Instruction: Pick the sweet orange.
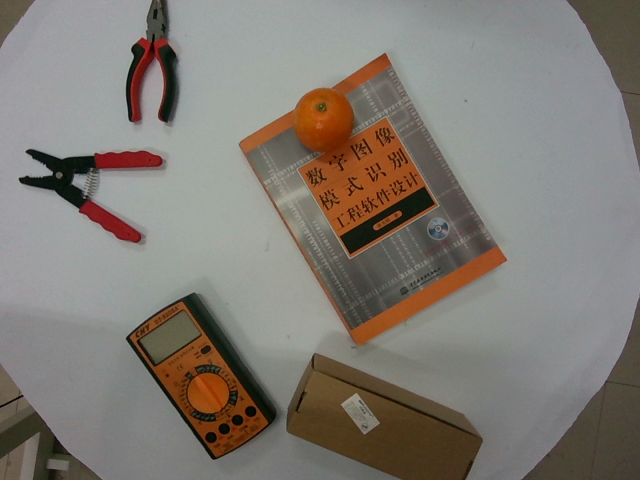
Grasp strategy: vertical